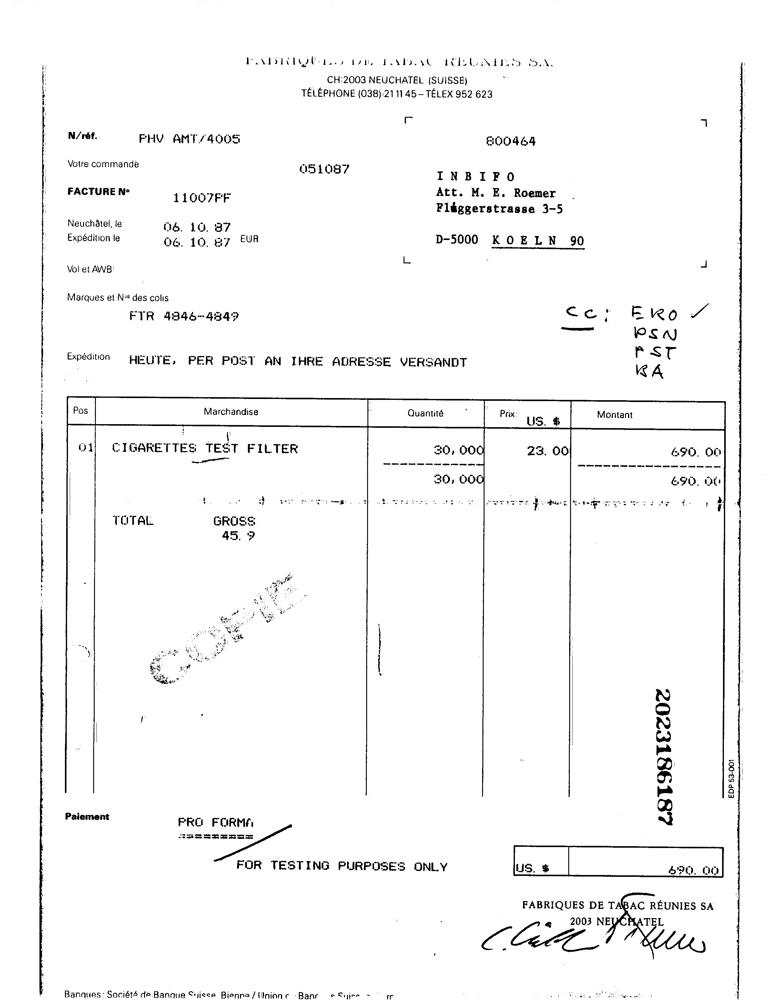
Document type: Invoice